Question: What was observed in the imaging?
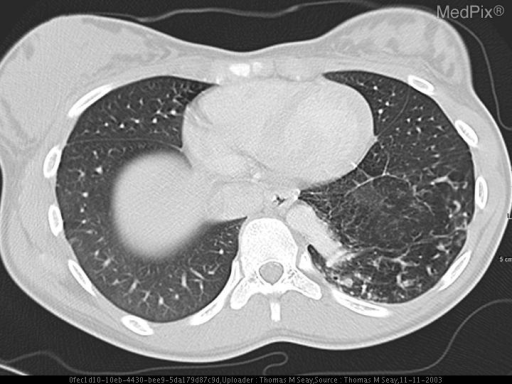
Answer: The imaging shows CXR:  The  mediastinal structures and pulmonary vascularity are normal in appearance.  Symmetric aeration is noted bilaterally.  Slight increased parenchymal opacity is noted in  the left lower lobe posteriorly.  Overlying bony thorax is unremarkable.

CT:  There is an area of increased lucency in the inferior left lower lobe, with multiple dilated abnormal blood vessels. The area is supplied predominantly by a large artery arising from the aorta just above the aortic hiatus. Drainage is to the left inferior pulmonary vein (not shown). There is an area of increased lucency in the inferior left lower lobe, with multiple dilated abnormal blood vessels. The area appears to be supplied predominantly by a large artery arising from the aorta just above the aortic hiatus. Drainage is to the left inferior pulmonary vein..